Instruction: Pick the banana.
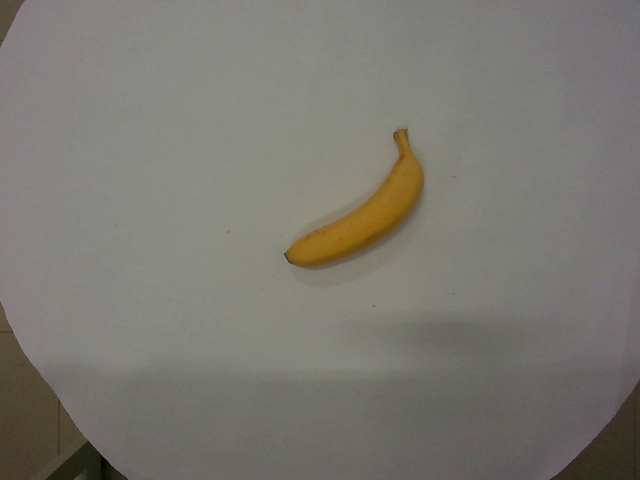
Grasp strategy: vertical